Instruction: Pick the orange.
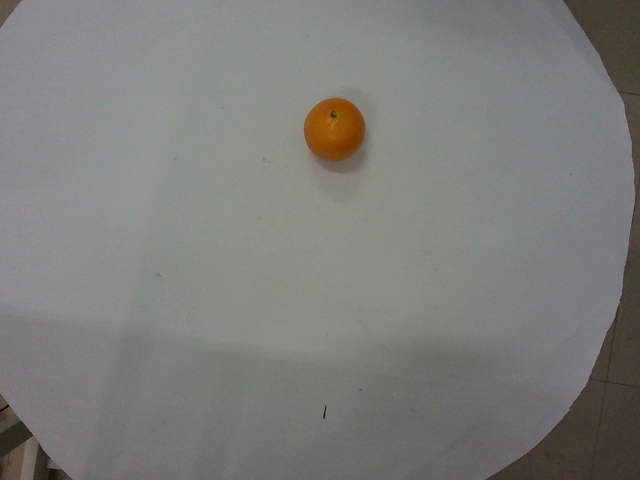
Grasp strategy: vertical